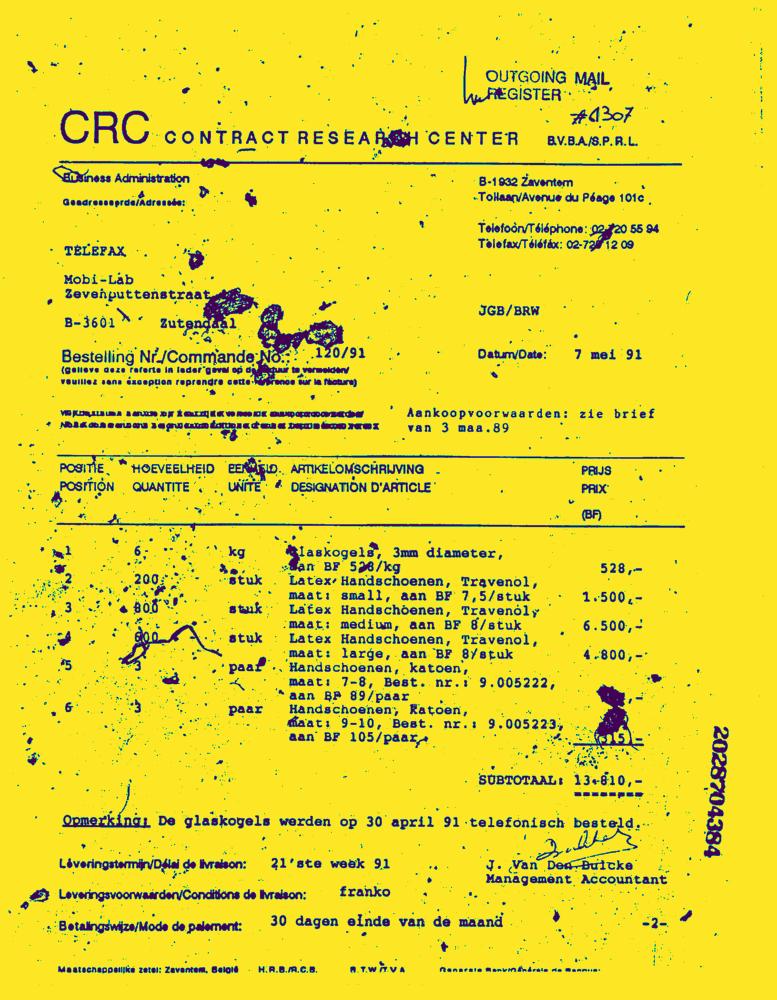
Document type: Invoice-Doc